Question: What appears to be the issue?
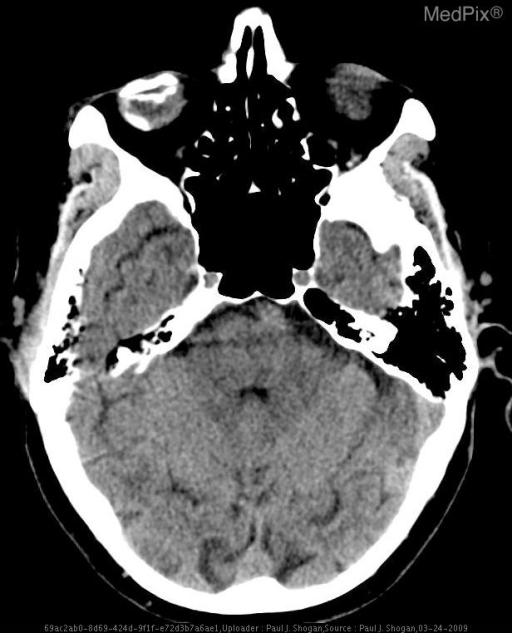
Answer: The findings suggest •  Patient 1: Scleral plaques and phthisis bulbi ("wood eye")
» Axial NECT shows calcified scleral plaques in the left globe at the insertion sites of the medial and lateral rectus muscles. The right globe is calcified and shrunken, indicative of phthisis bulbi.

•  Patients 2 and 3: Optic Drusen
» Axial NECT shows a punctate calcification near the optic discs.. The right globe is calcified and shrunken, indicative of phthisis bulbi.. The patient might have a history of Patient 1: 72 year old man with remote history of right zygomatic arch fracture and chronic blindness.

Patients 2 and 3: 24 and 32 year old patients with concern for papilledema and visual field deficits..